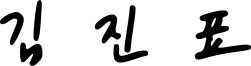
Signature of: kim jin pyo